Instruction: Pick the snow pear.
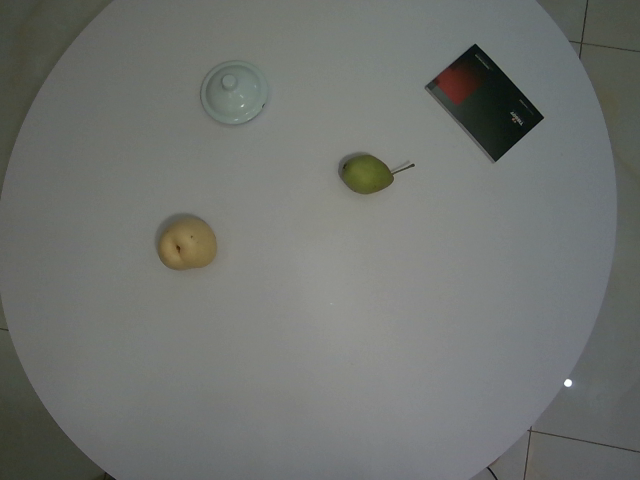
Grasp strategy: vertical